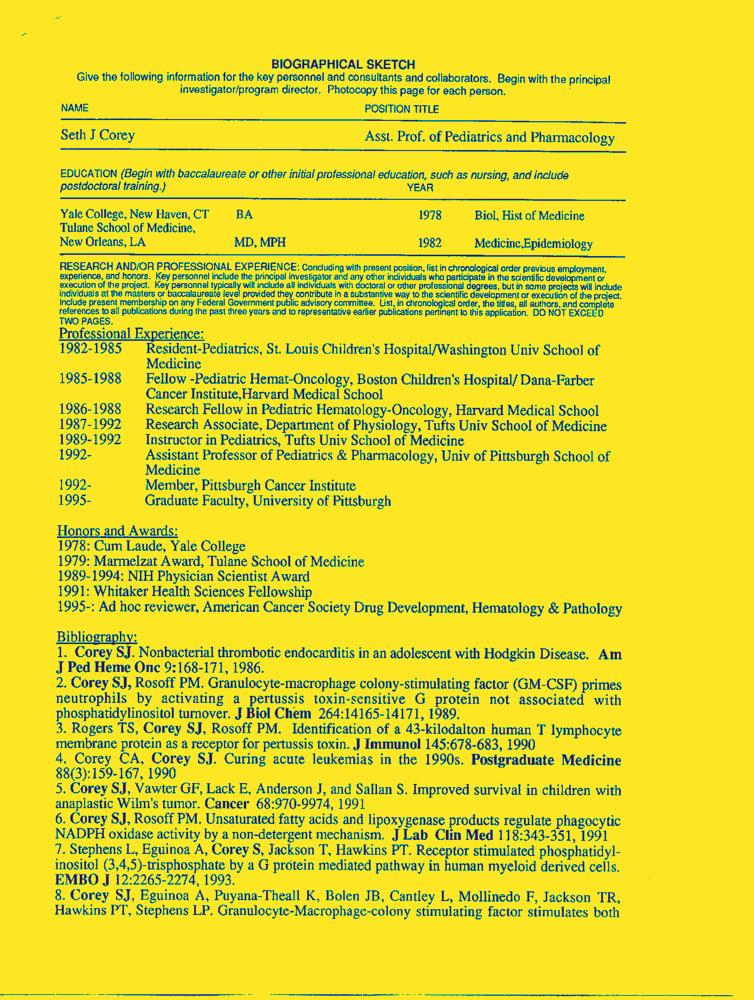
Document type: Resume-Doc